Question: What was observed in the imaging?
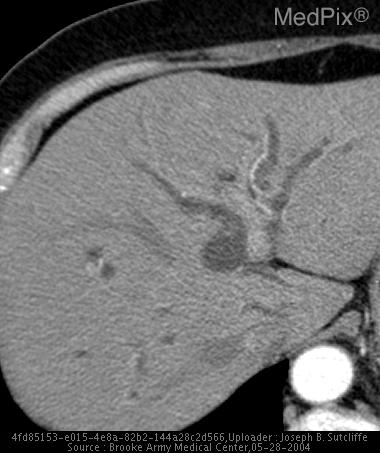
Answer: The imaging shows The images through the level of the liver and porta hepatis demonstrate extrahepatic and intrahepatic biliary ductal dilatation. Images through the level of the pancreas demonstrate a 3cm mass in the head of the pancreas. Pelvic images demonstrate thrombi within the right common iliac and left common femoral vein. Another image demonstrating intrahepatic biliary ductal dilatation..